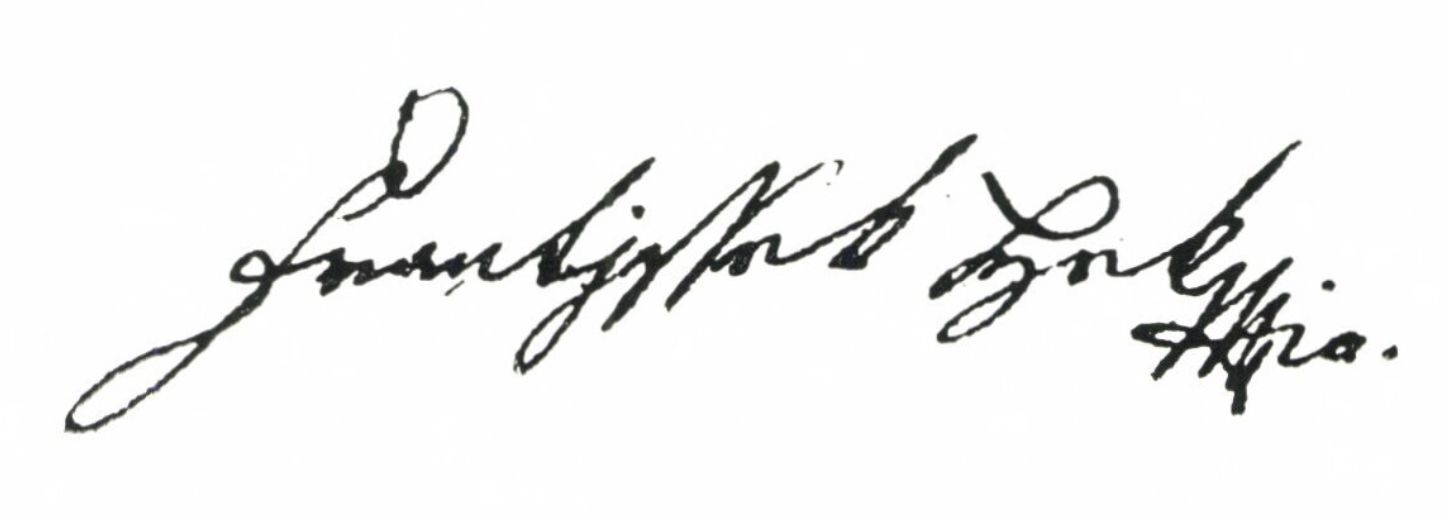
Signature of: františek vladislav hek